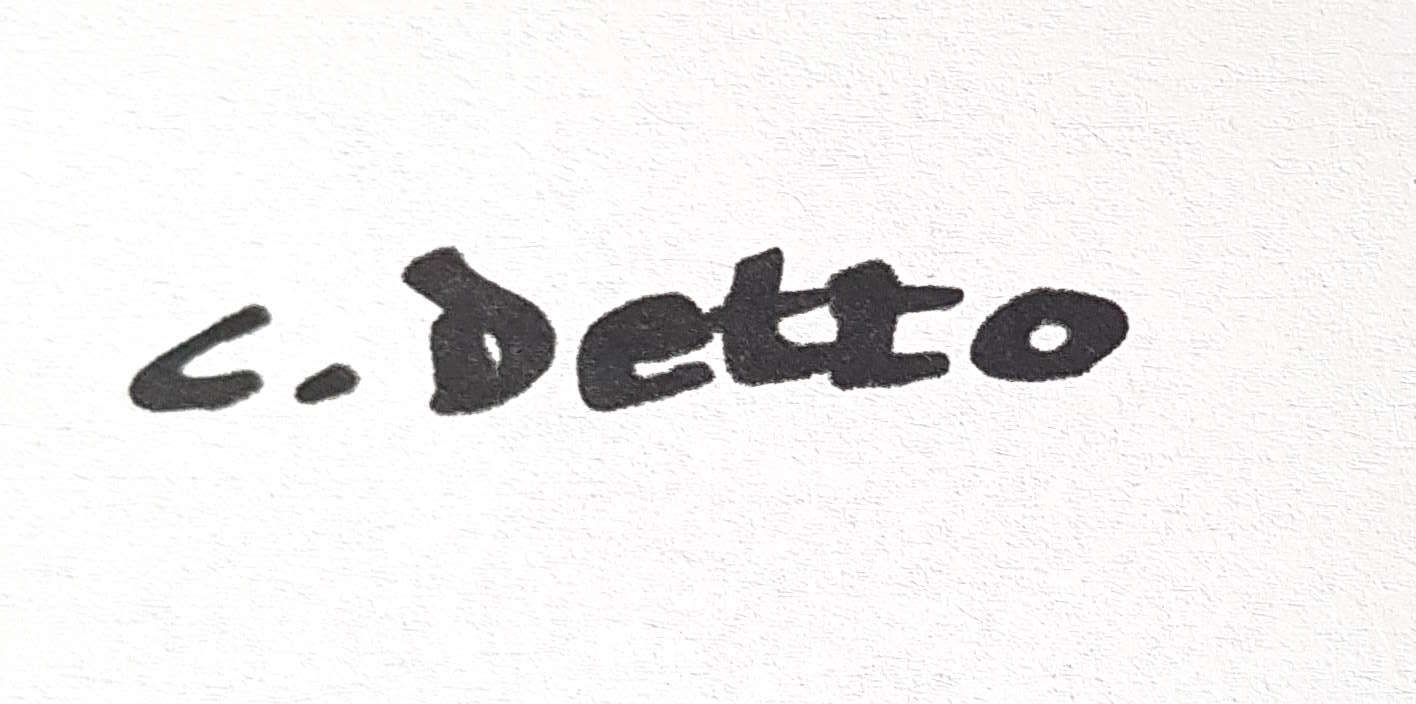
Signature of: claudio detto